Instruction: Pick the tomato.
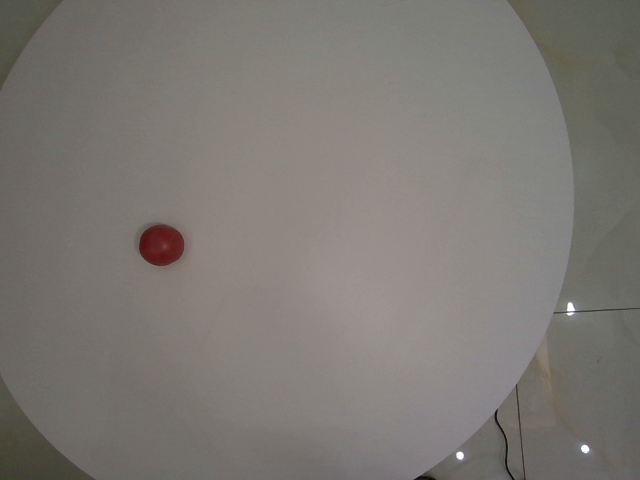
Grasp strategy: vertical